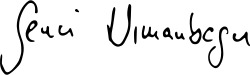
Signature of: genci nimanbegu